Question: What is the property identification or parcel number listed?
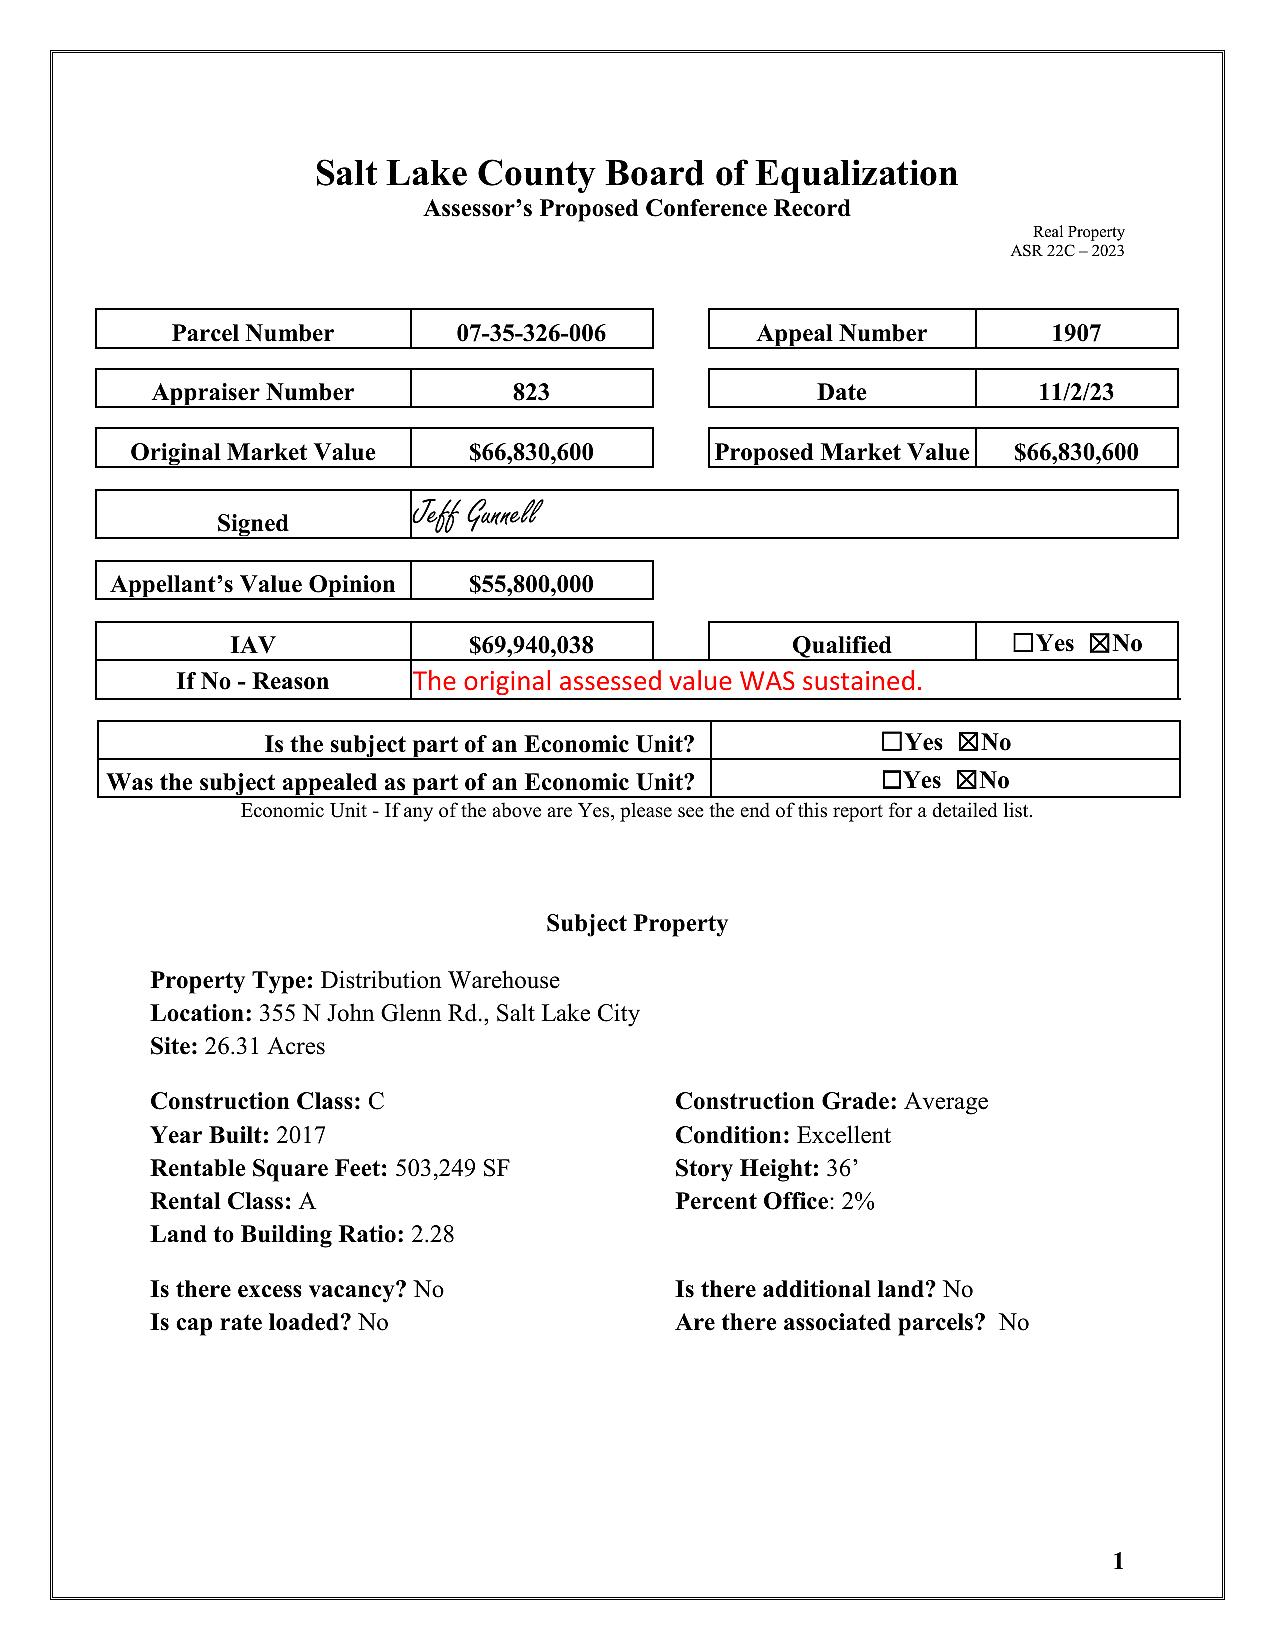
Answer: "07-35-326-006"